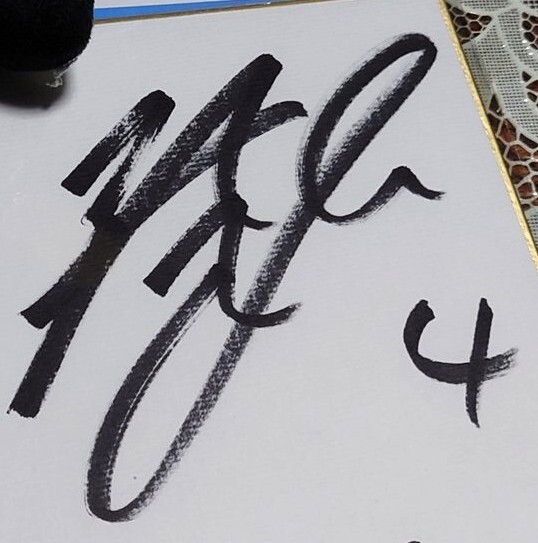
Signature of: mizuki aiba